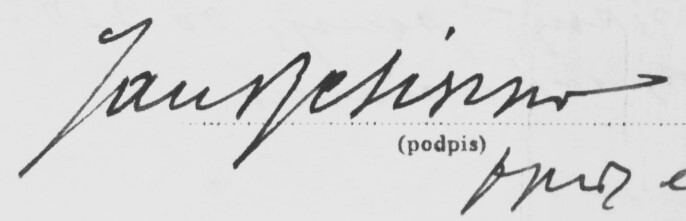
Signature of: q130545616